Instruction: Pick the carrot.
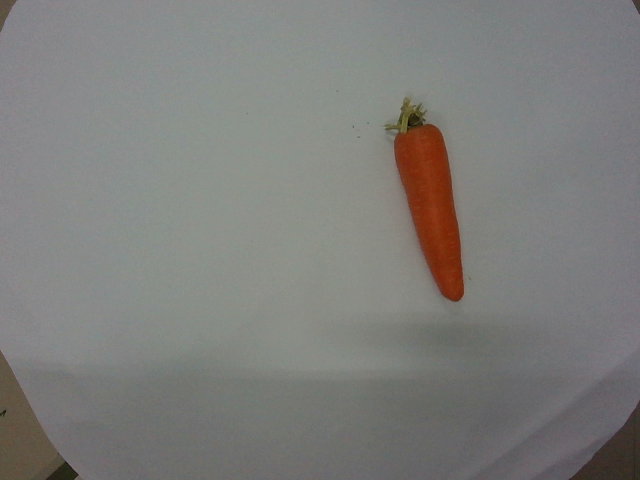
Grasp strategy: vertical